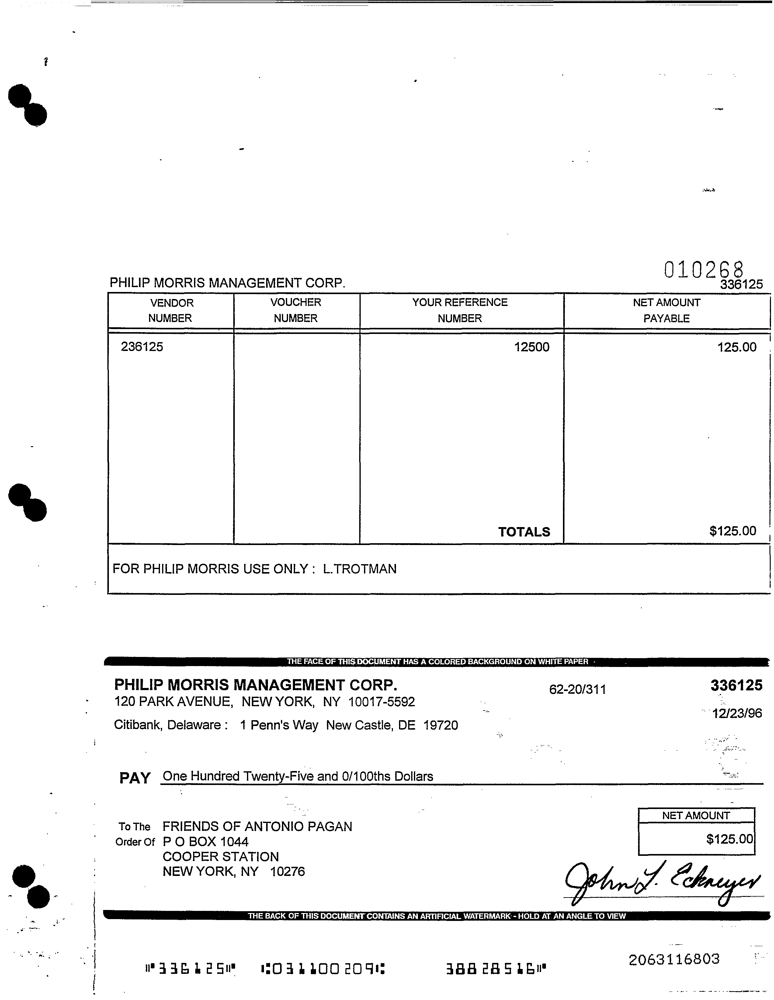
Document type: Invoice